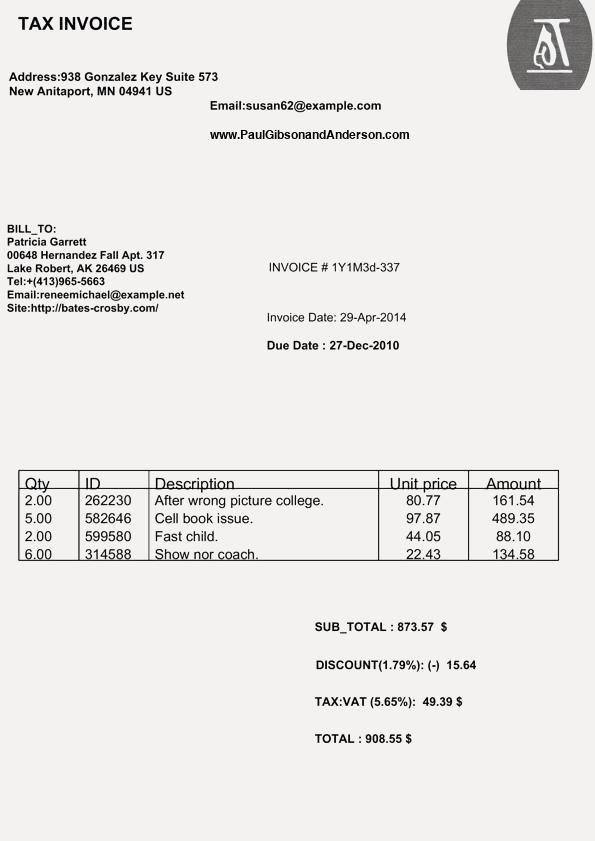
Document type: Invoice